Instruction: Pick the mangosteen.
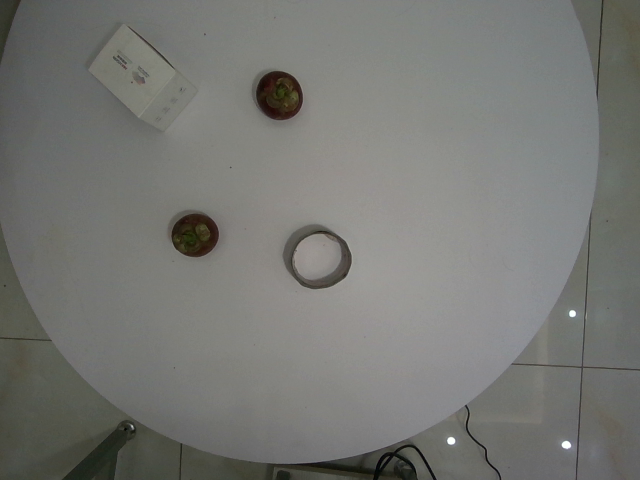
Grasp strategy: vertical